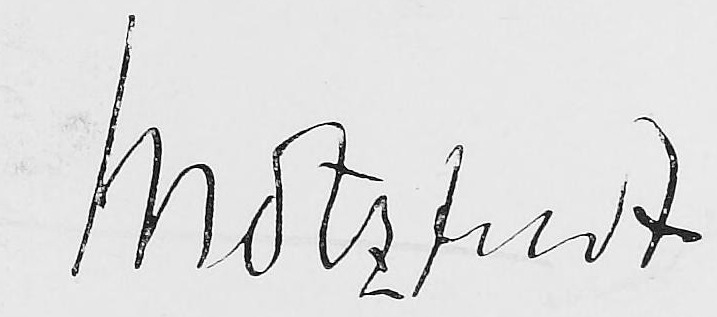
Signature of: ketil motzfeldt